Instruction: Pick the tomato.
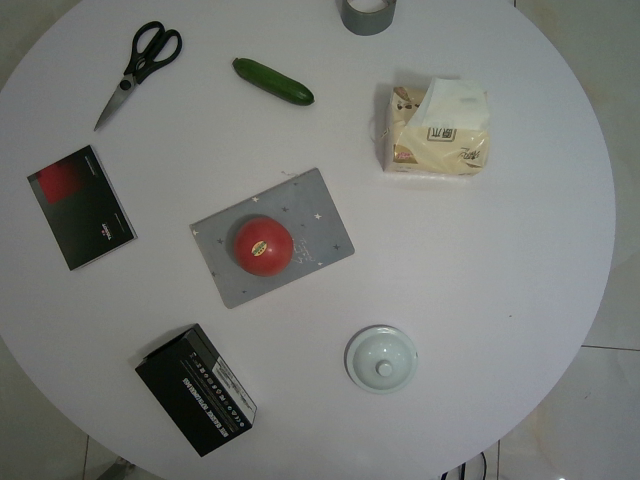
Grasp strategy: vertical